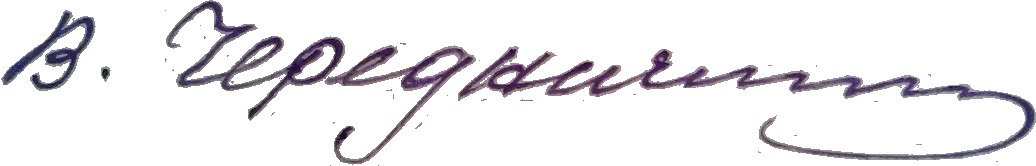
Signature of: q63197107